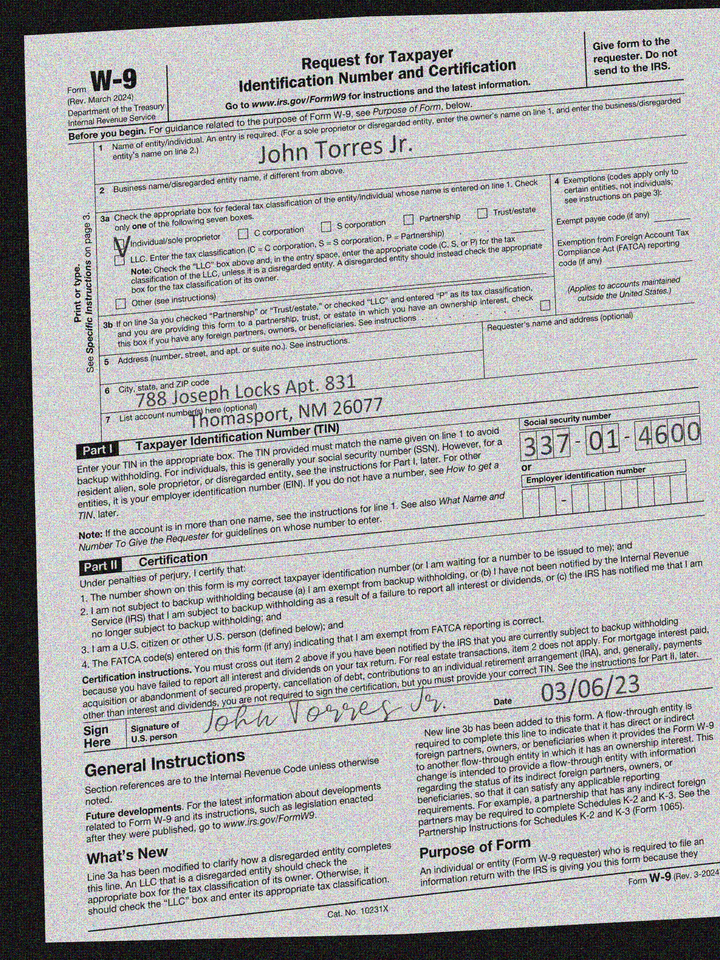
adr1: 788 Joseph Locks Apt. 831
adr2: Thomasport, NM 26077
cbx: yes
ssn: 337014600
enm: John Torres Jr.
sdt: 03/06/23